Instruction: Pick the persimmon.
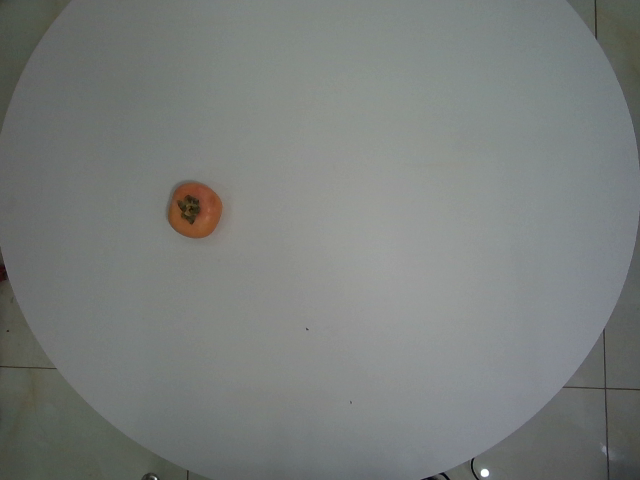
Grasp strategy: vertical